Question: Describe the condition in detail:
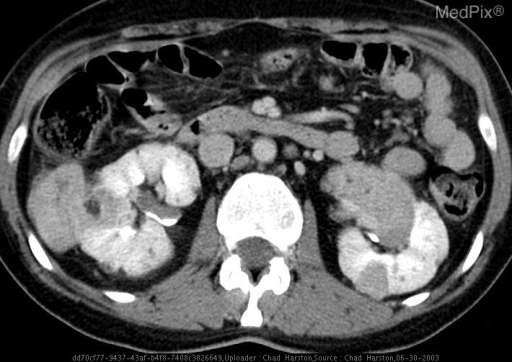
Answer: The disease is discussed as: Tuberous sclerosis is a neuroectodermal syndrome characterized by formation of hamartomatous tumors in the skin, brain and viscera, including most commonly lungs and kidneys.  Incidence of tuberous sclerosis has been reported be as rare as 1 in 150,000 and as common as 1 in 10,000.  It has significant morbidity and mortality with 75% of patients dying by the age of 20 - either from CNS, cardia, or renal complications.  The mean age of presentation of renal lesions is about 9 years.

The most common renal lesion is the angiomyolipoma (AML) which is present in about 80% of cases. The 2nd most common renal lesion is renal cysts. Ultrasound, CT and MRI can all be used for evaluation of renal tuberous sclerosis.  CT is the most sensitive and specific imaging modality for evaluating renal tuberous sclerosis.  The finding of multiple, less than 3cm , often bilateral cysts with fat-containing tumors is highly suggestive of tuberous sclerosis.  AML's of tuberous sclerosis are not prone to malignant degeneration and so no yearly follow-up is needed. However, AML's of tuberous sclerosis can grow very large and are prone to hemorrhage. Therapy for very large AML's can include prophylactic arterial embolization or tumors.